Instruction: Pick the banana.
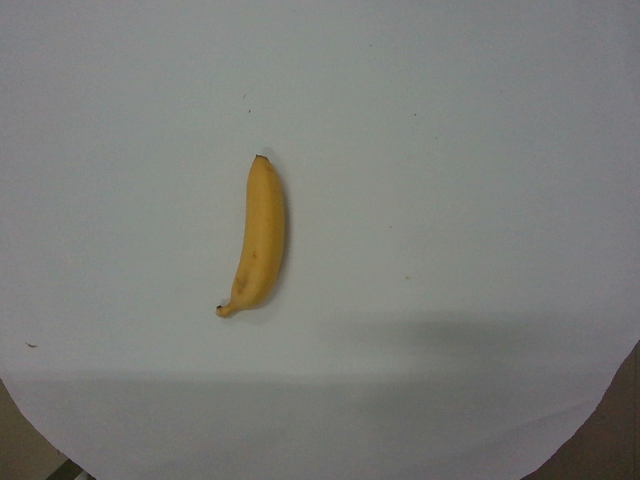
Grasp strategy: vertical